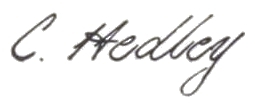
Signature of: charles hedley